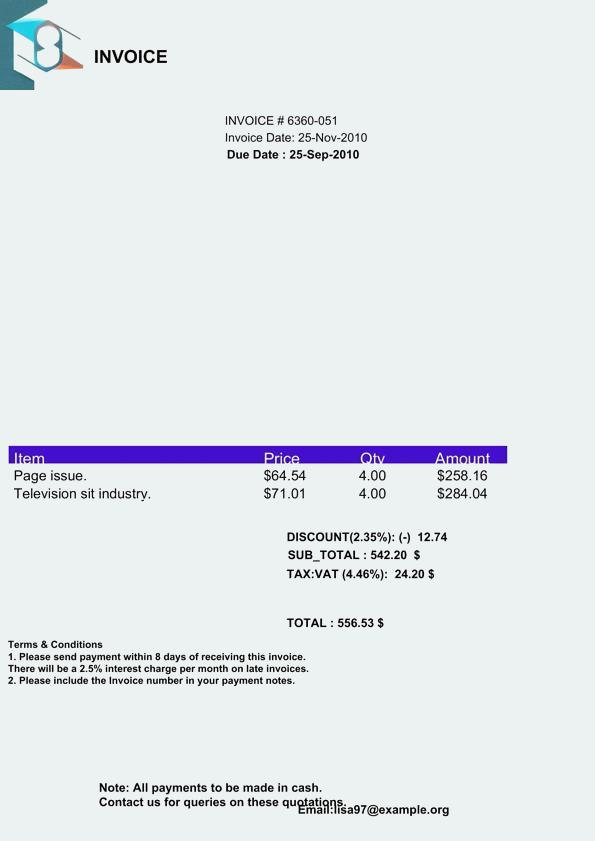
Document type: Invoice